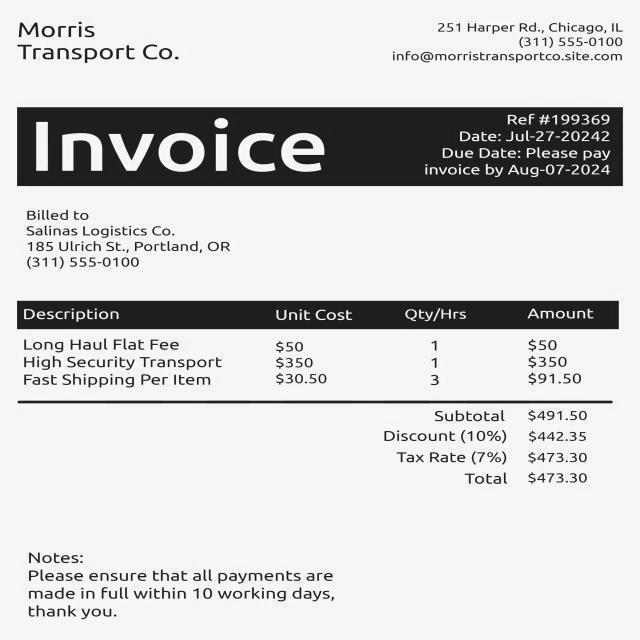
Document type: Invoice